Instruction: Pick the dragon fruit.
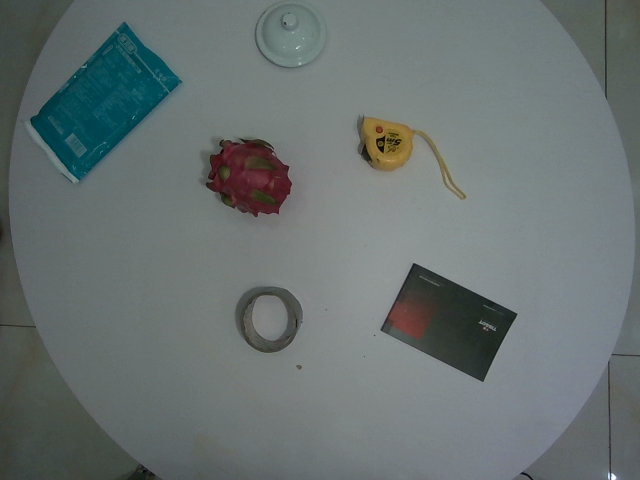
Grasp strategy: vertical